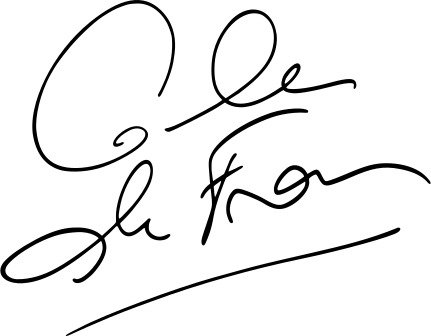
Signature of: cécile de france